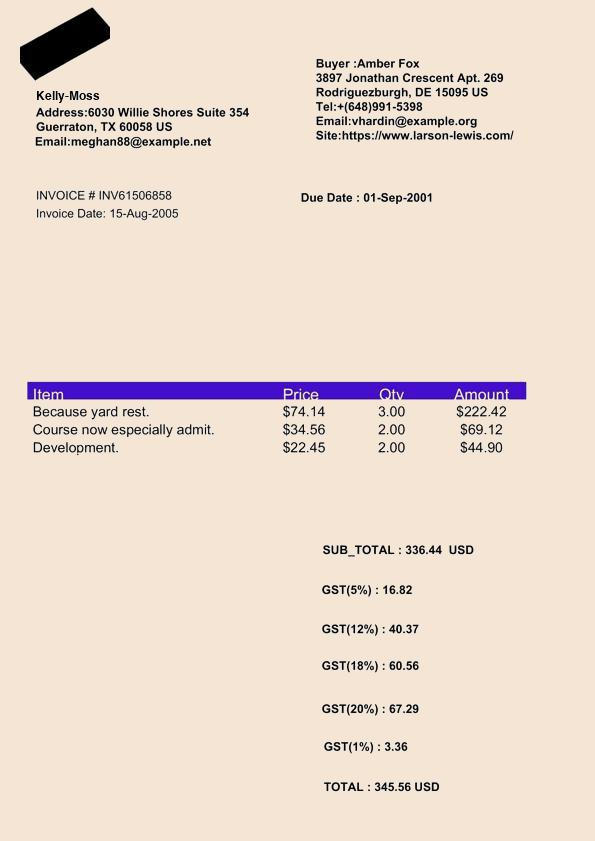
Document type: Invoice